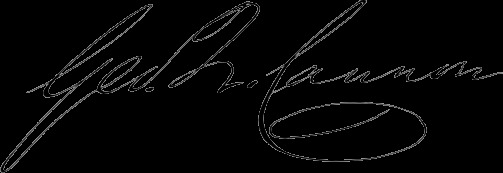
Signature of: george q cannon